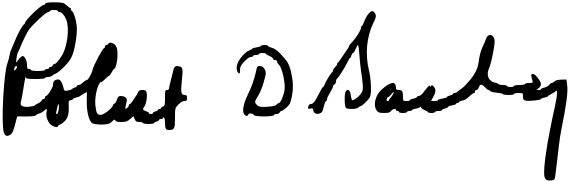
Signature of: robert d bailey jr